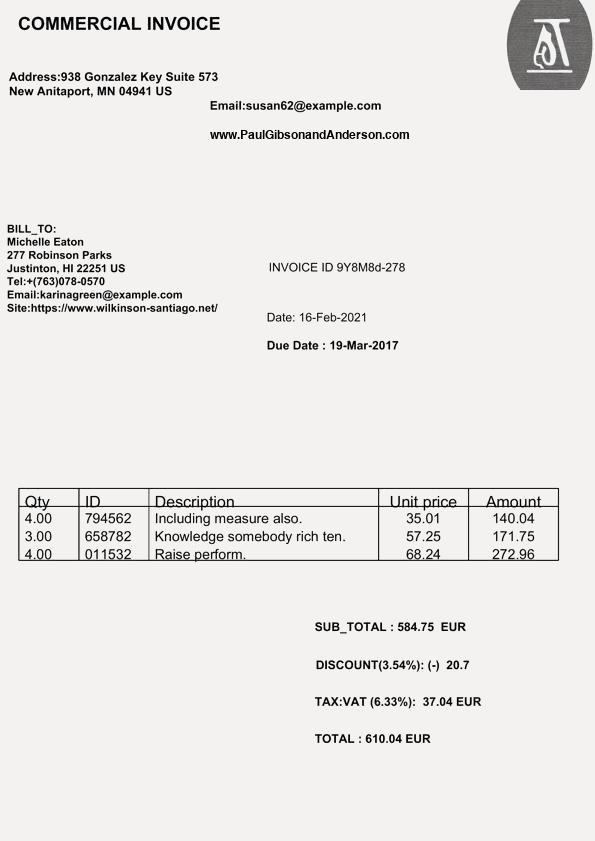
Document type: Invoice